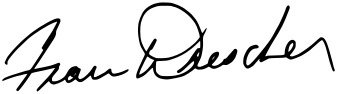
Signature of: fran drescher